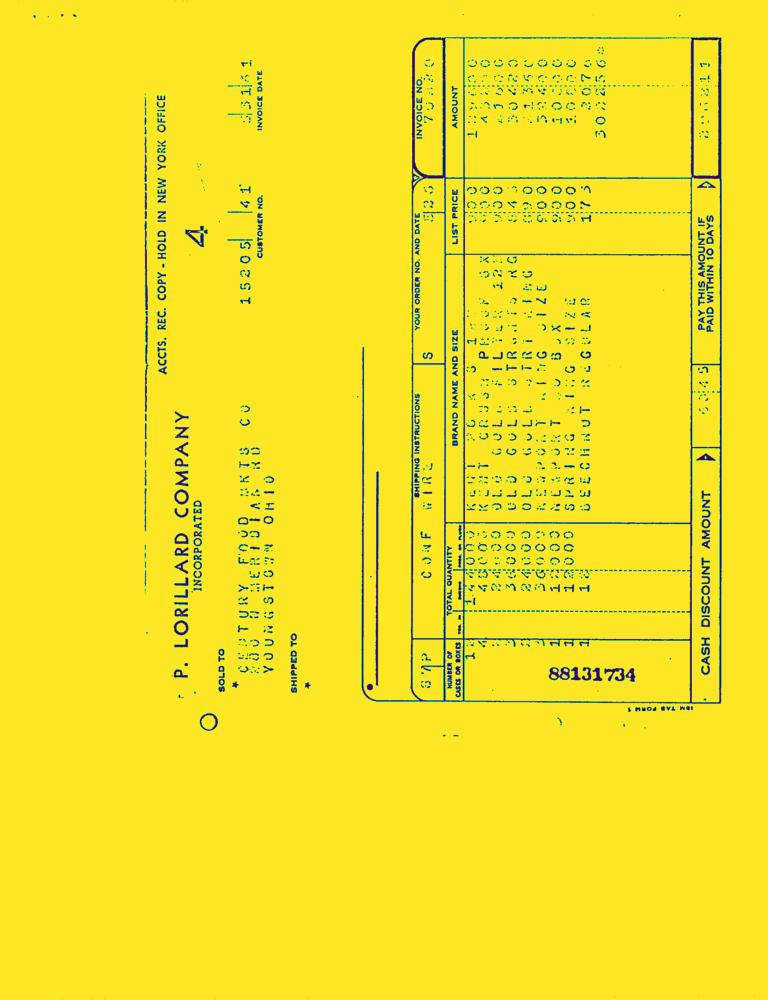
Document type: Invoice-Doc